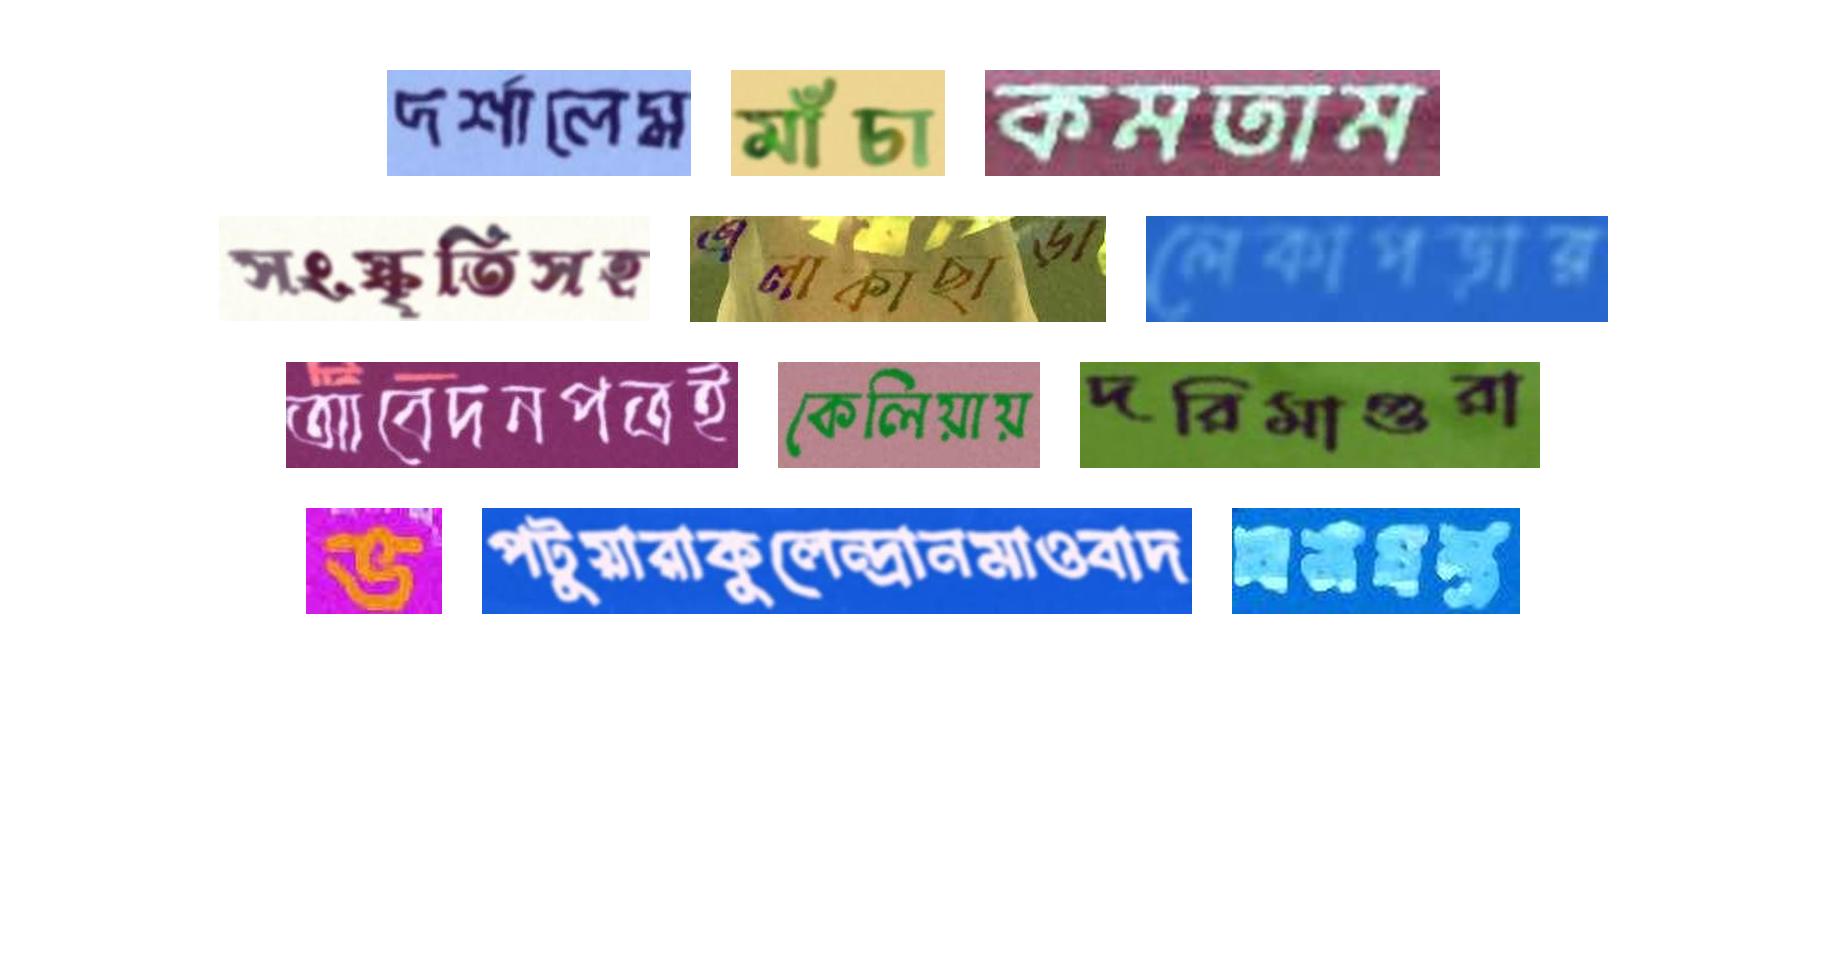
দর্শালেম মাঁচা কমতাম
সংস্কৃতিসহ এলাকাছাড়া লেকাপড়ার
আবেদনপত্রই কেলিয়ায় দরিমাগুরা
ভ পটুয়ারাকুলেন্দ্রানমাওবাদ ঘনযন্ত্র